Question: What is the name of the tenant mentioned in the document?
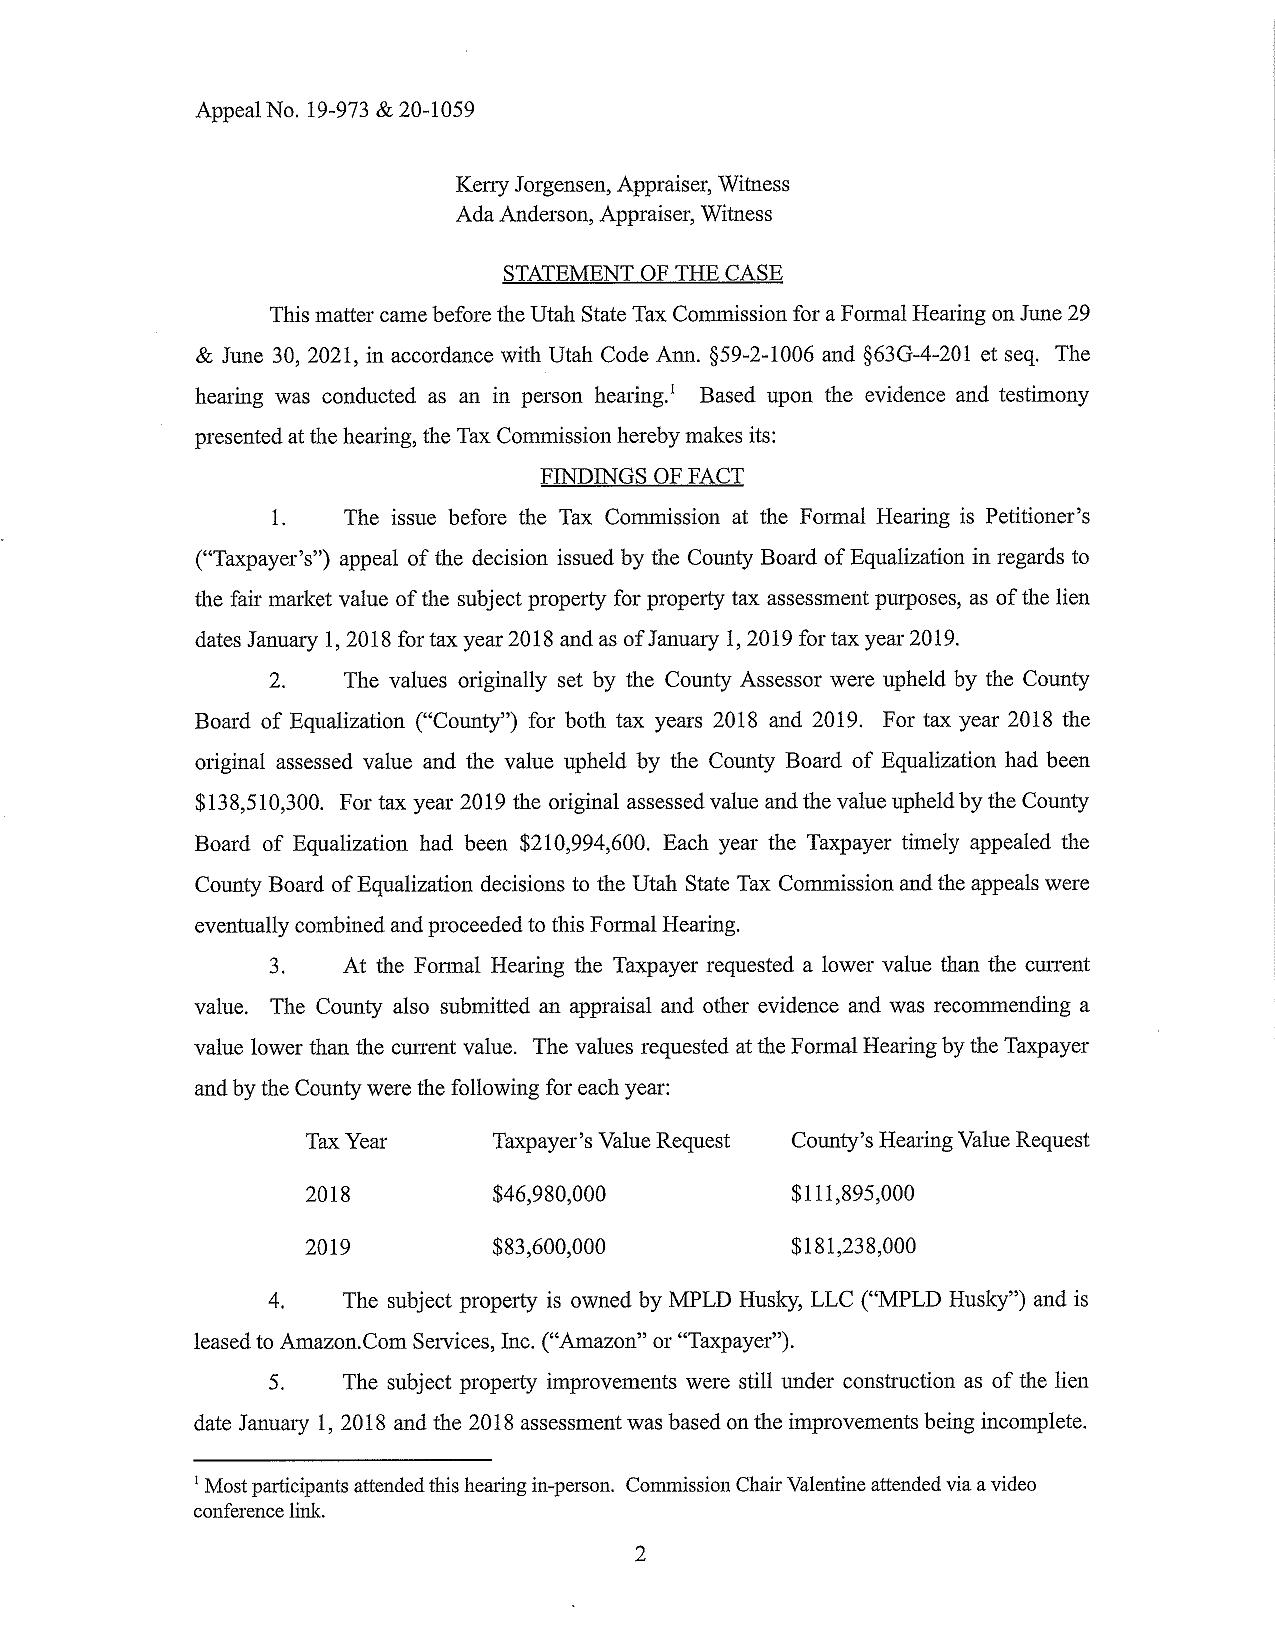
Answer: "Amazon.Com Services, Inc."